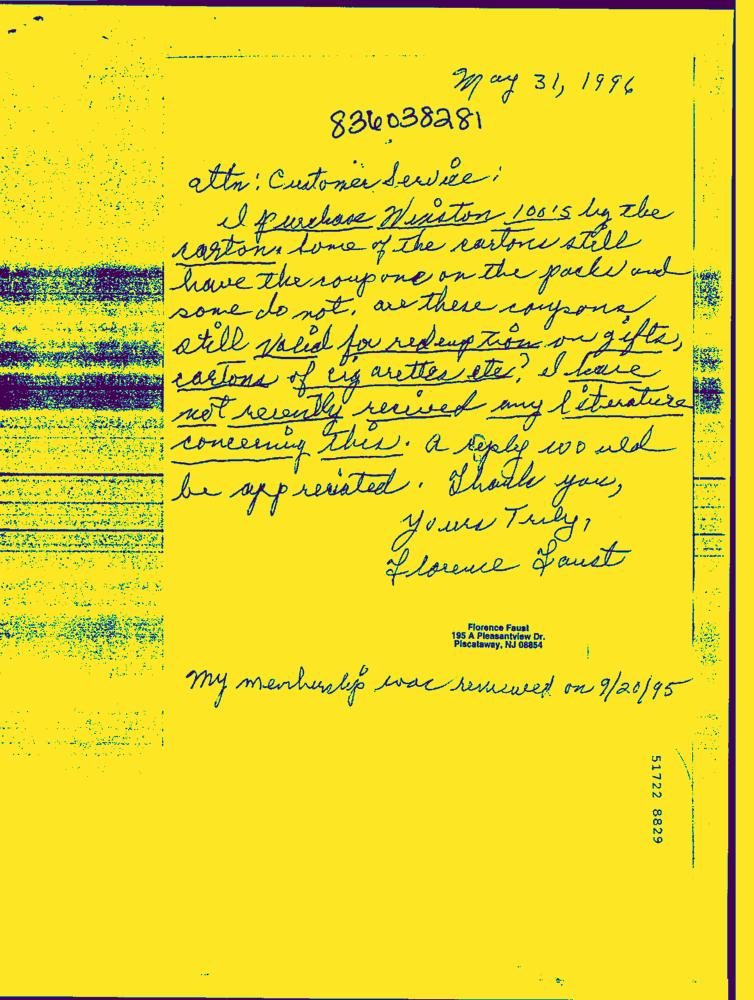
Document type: Hand-Written